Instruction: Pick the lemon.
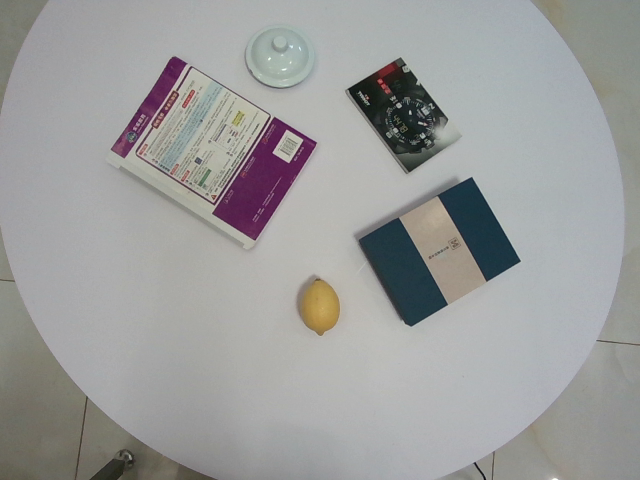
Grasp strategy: vertical